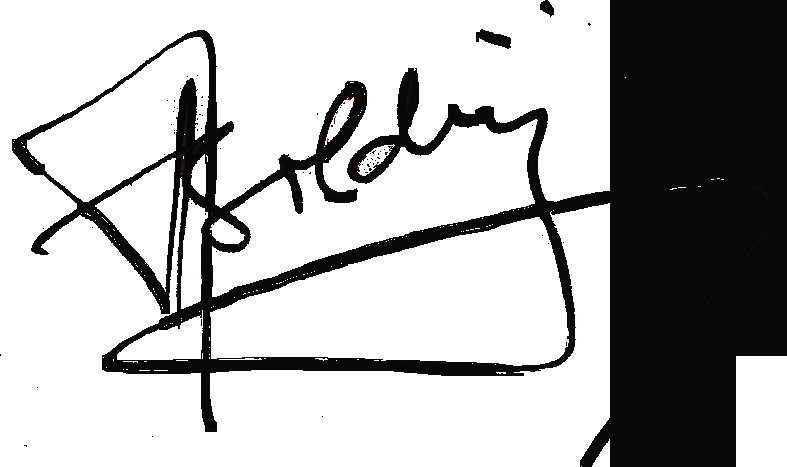
Signature of: aldo baldin